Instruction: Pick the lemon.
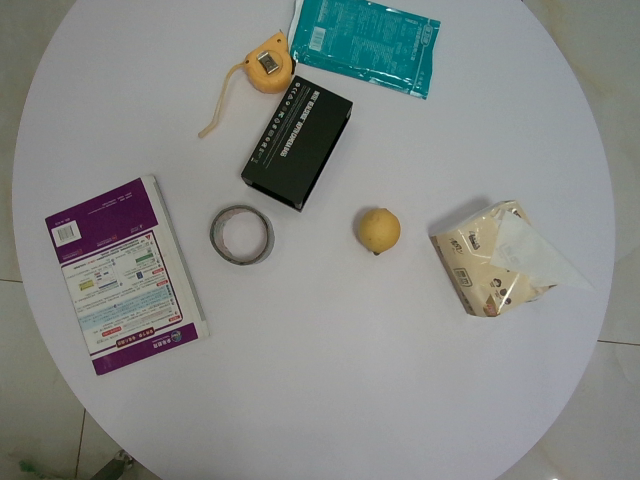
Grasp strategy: vertical